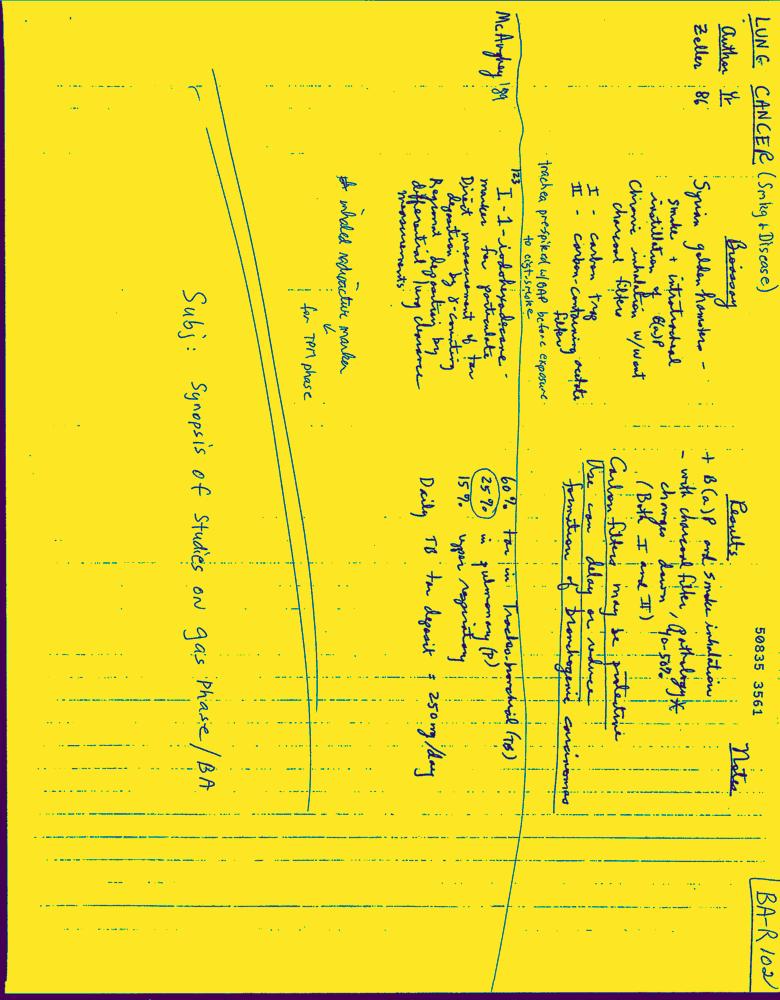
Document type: Hand-Written